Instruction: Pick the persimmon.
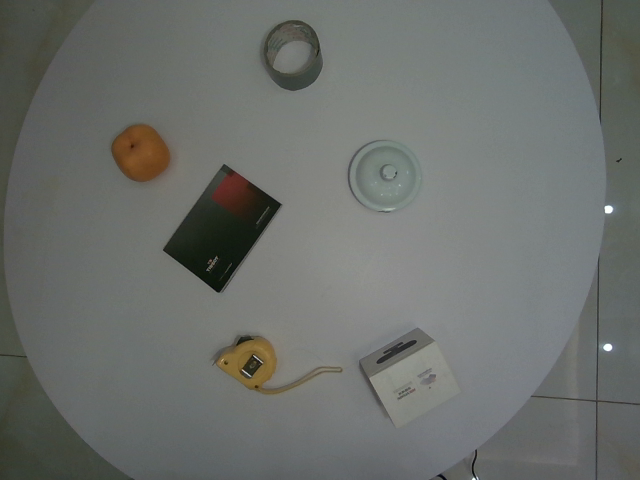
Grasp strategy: vertical